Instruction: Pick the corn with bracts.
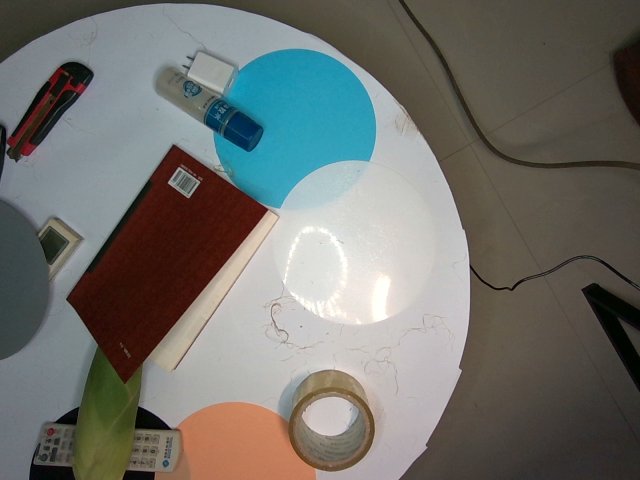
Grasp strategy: vertical